Question: What is the name of the tenant mentioned in the document?
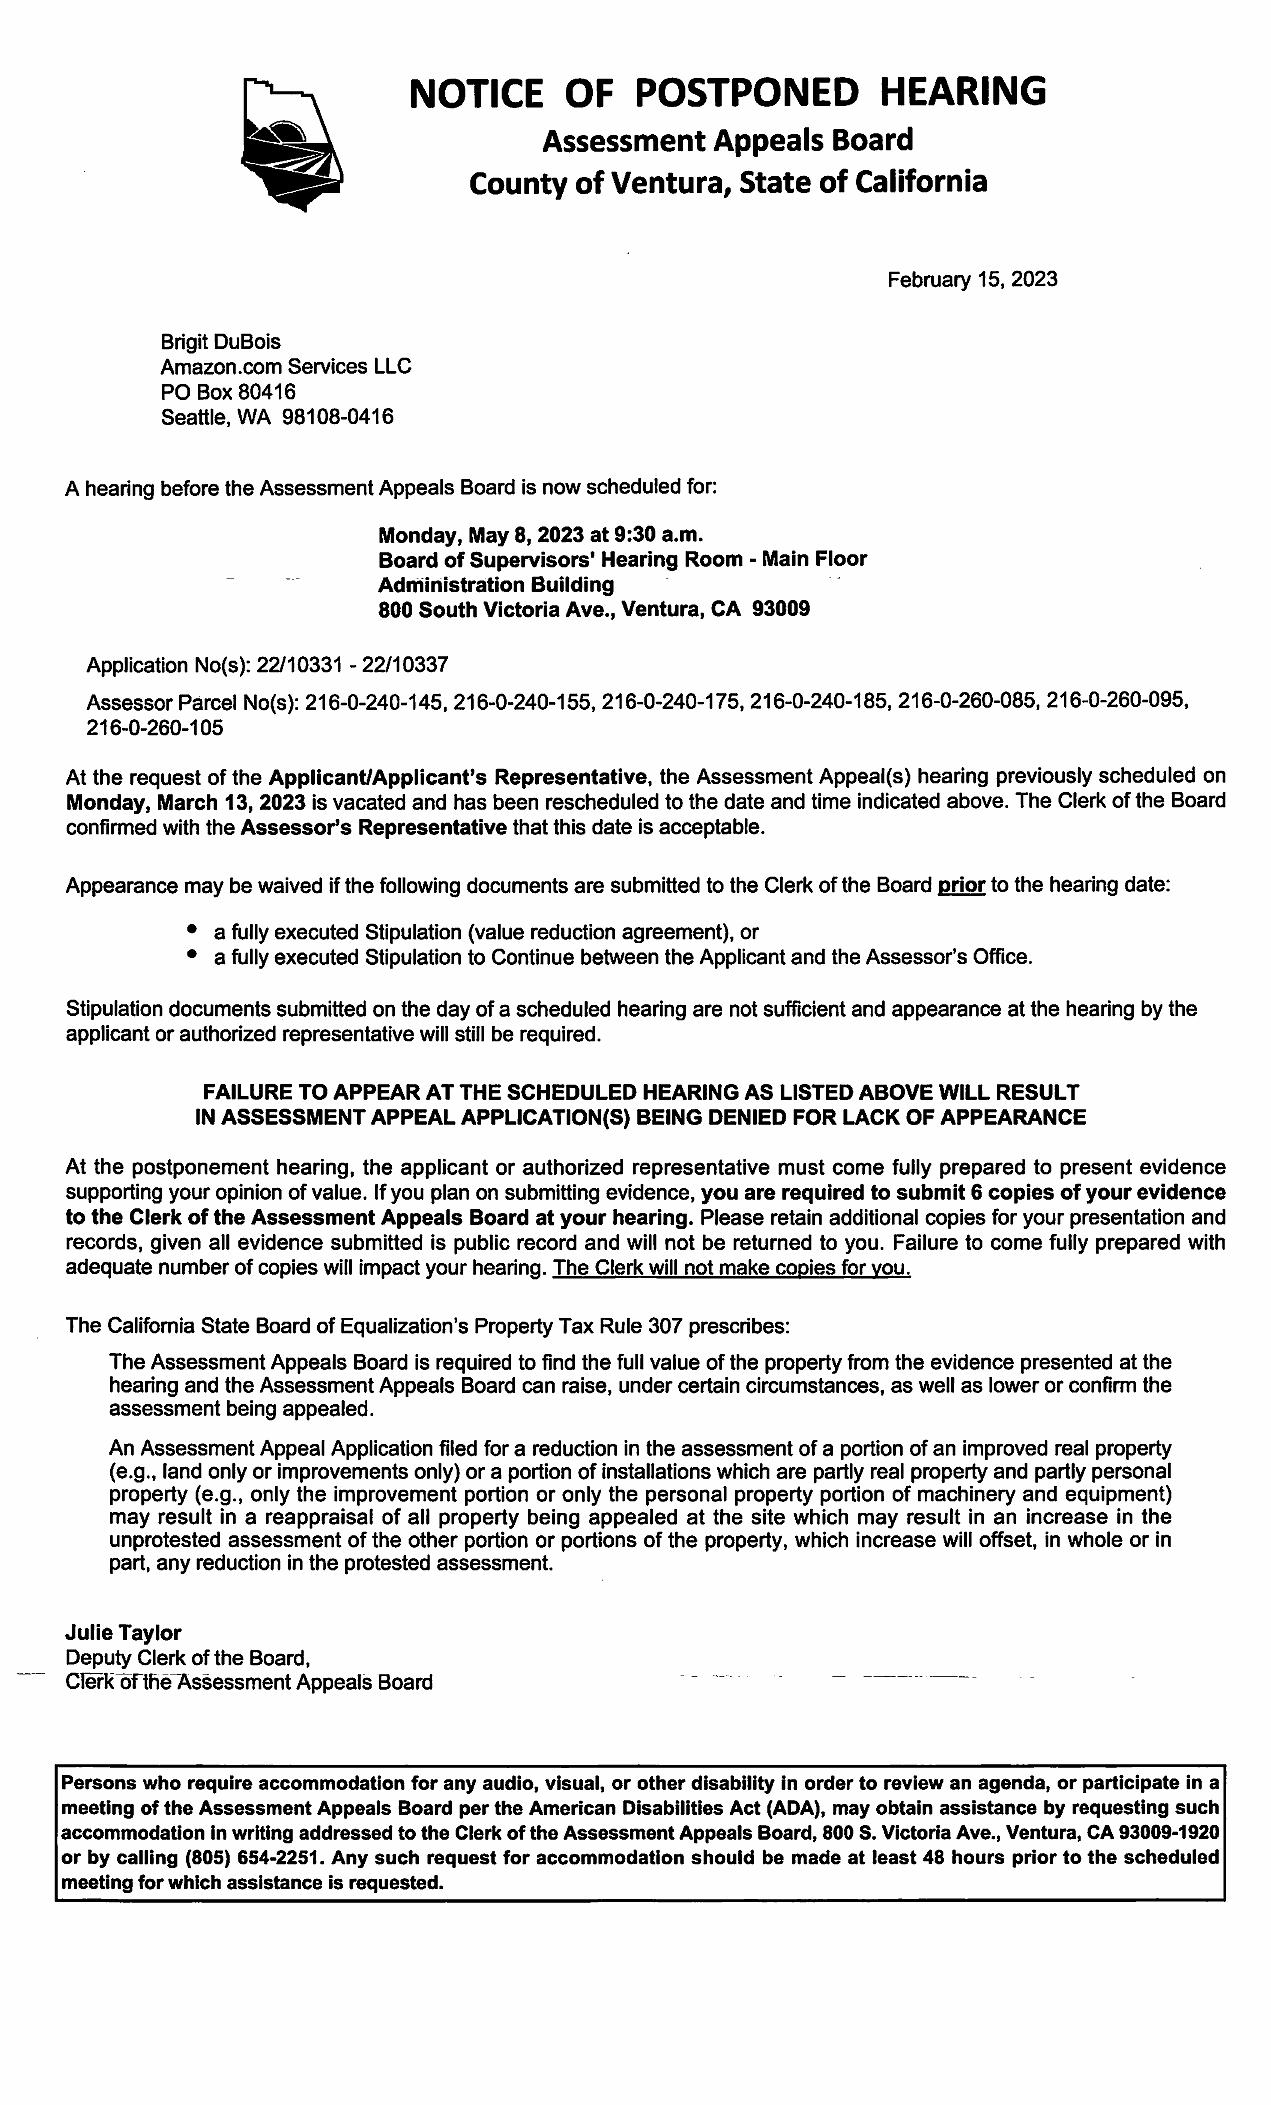
Answer: "Brigit DuBois, Amazon.com Services LLC"